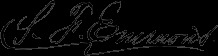
Signature of: samuel franklin emmons